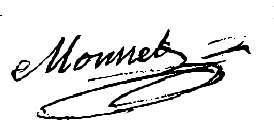
Signature of: q2959838